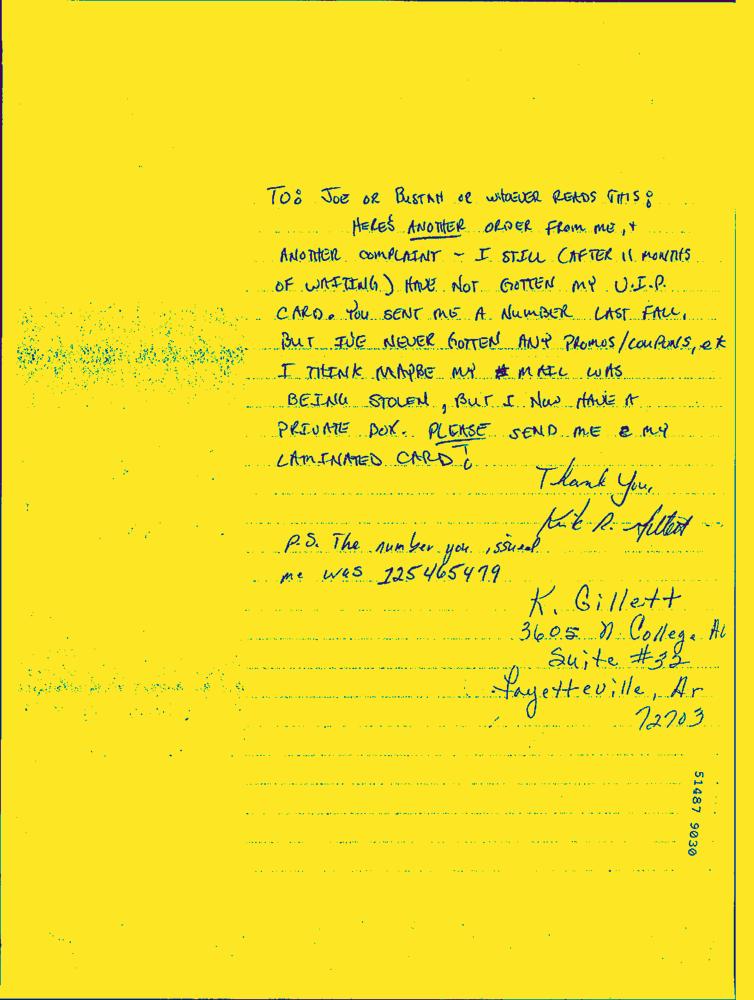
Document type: Hand-Written